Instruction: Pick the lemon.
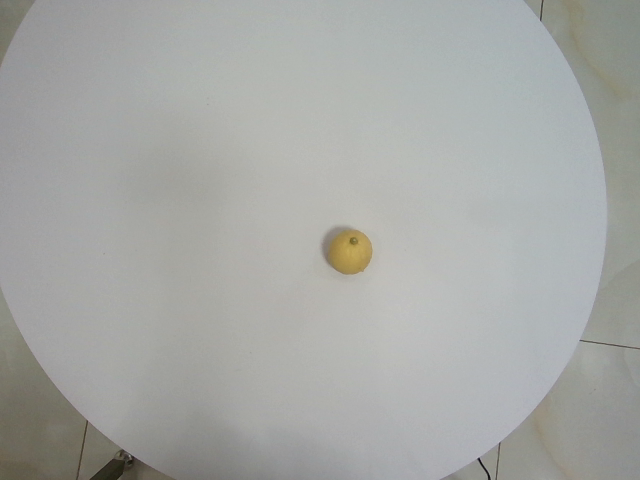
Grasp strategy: vertical